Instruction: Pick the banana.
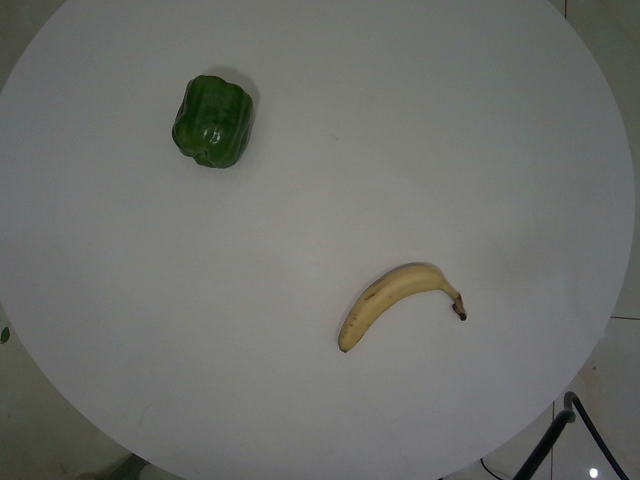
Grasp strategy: vertical